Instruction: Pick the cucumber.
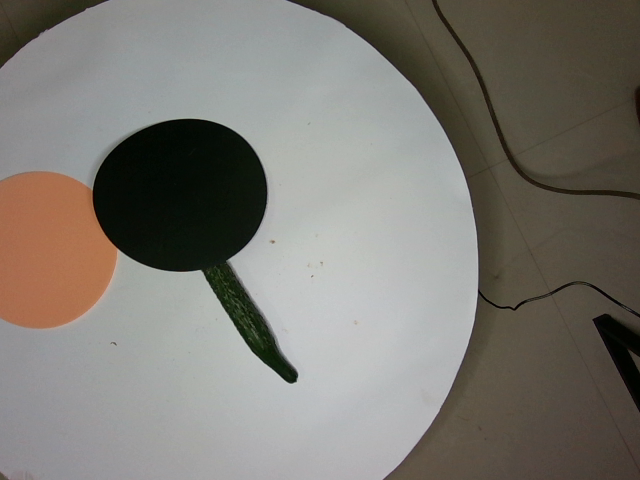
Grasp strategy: vertical